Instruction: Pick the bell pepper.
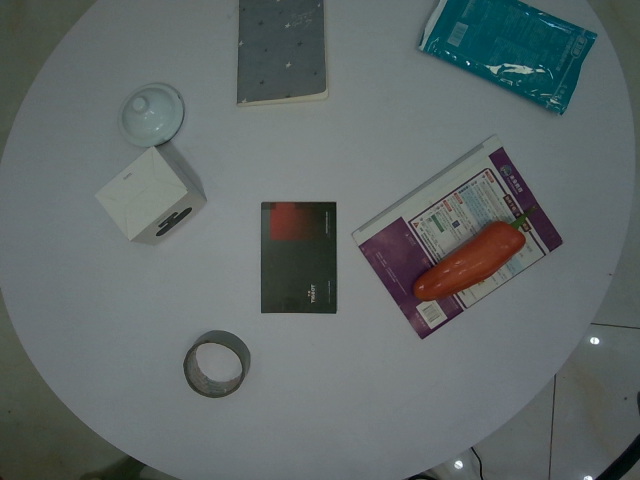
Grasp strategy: vertical